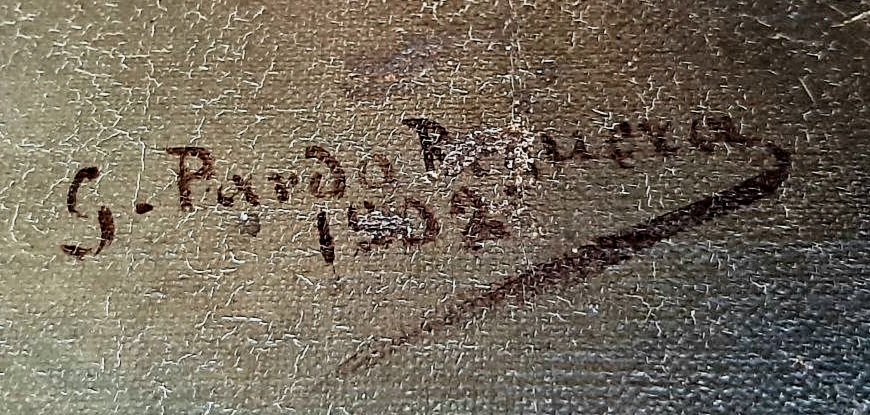
Signature of: gumersindo pardo reguera